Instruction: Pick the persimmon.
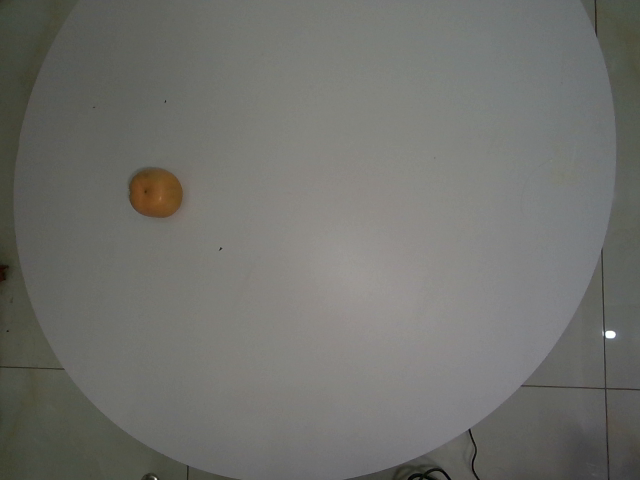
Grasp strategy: vertical